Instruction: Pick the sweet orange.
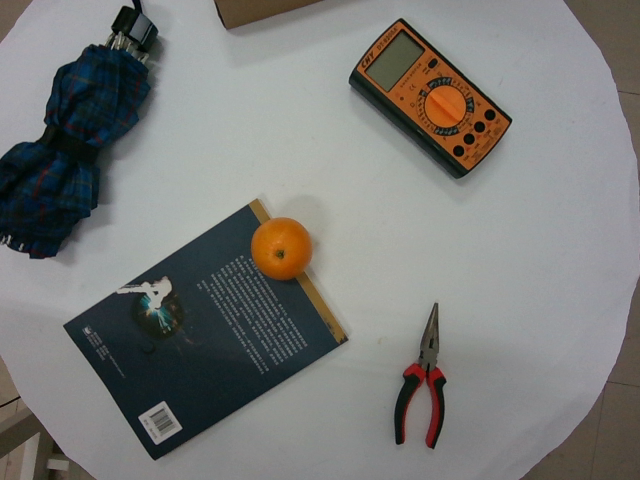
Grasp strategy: vertical